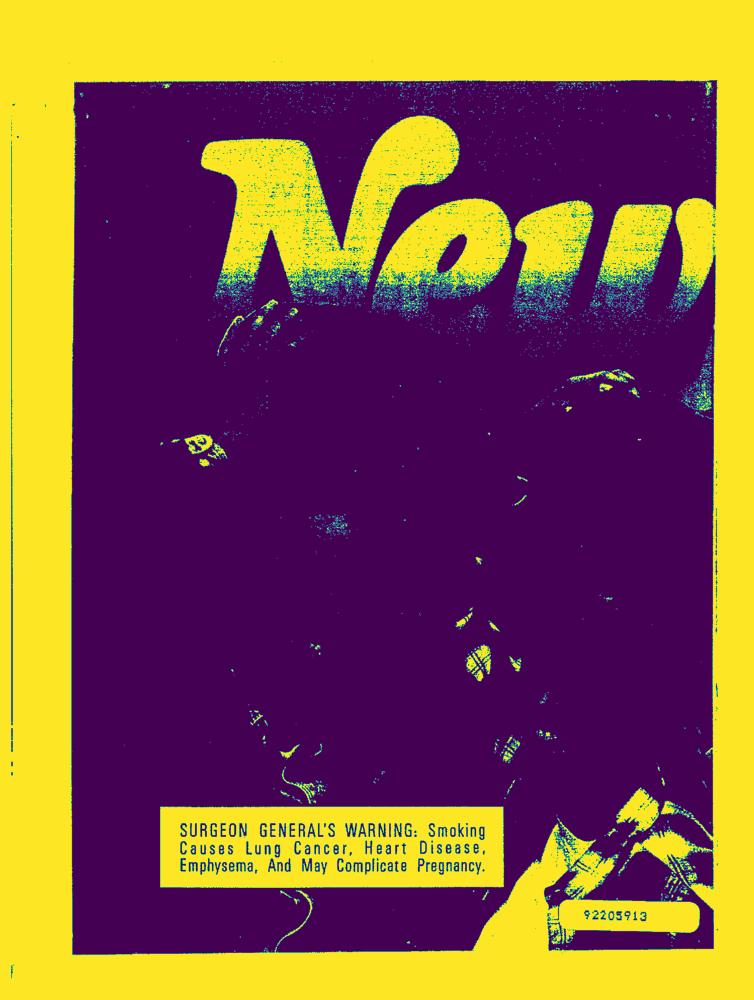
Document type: AD